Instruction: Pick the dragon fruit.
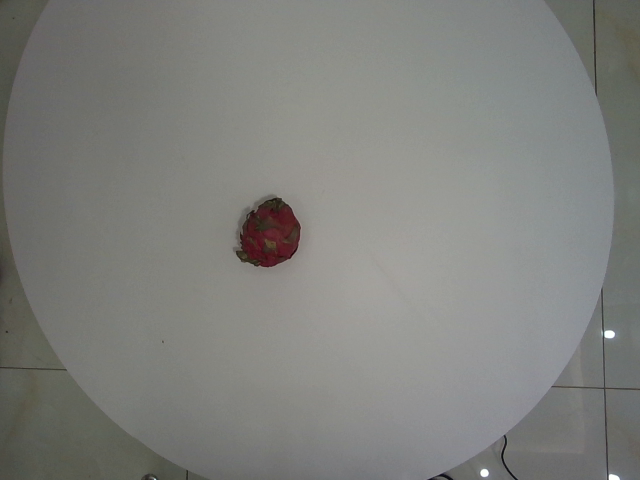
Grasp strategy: vertical